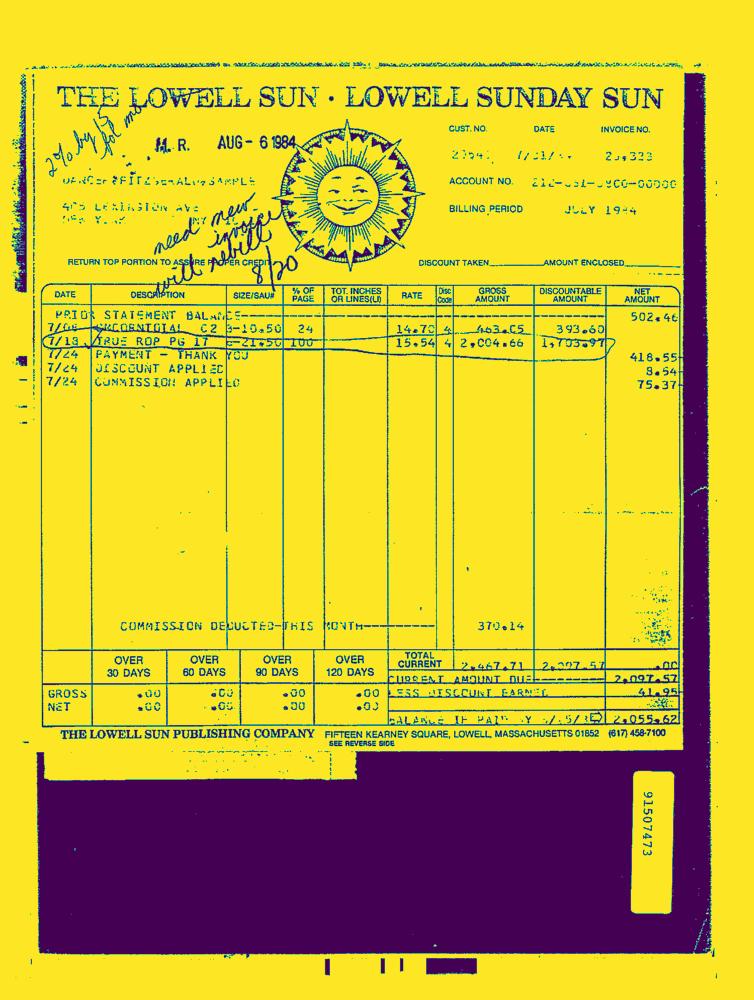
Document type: Invoice-Doc